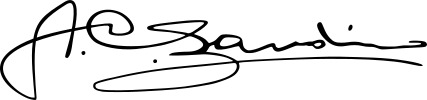
Signature of: augusto nicolás calderón sandino